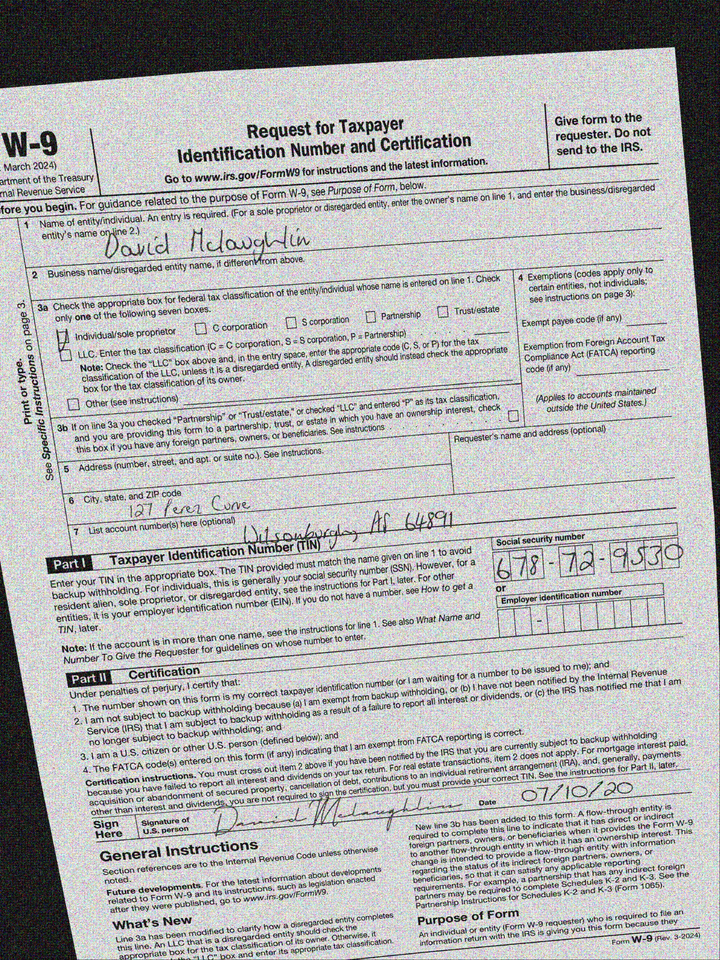
adr1: 127 Perez Curve
adr2: Wilsonburgh, AS 64891
cbx: yes
ssn: 678729530
enm: David Mclaughlin
sdt: 07/10/20